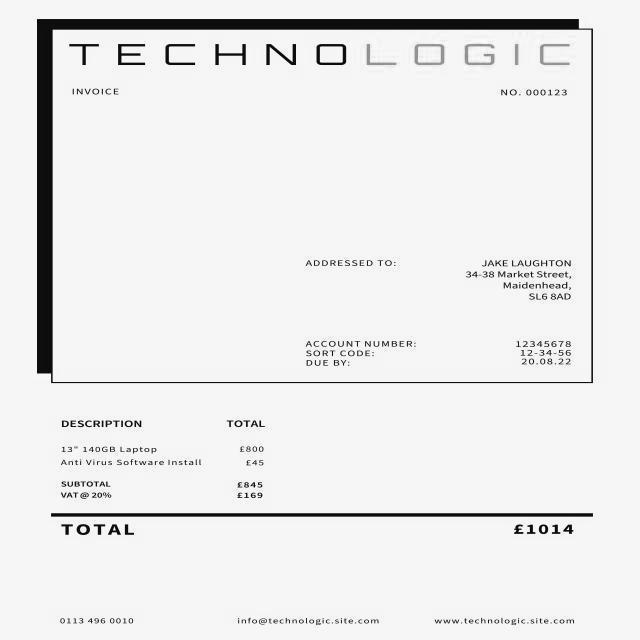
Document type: Invoice